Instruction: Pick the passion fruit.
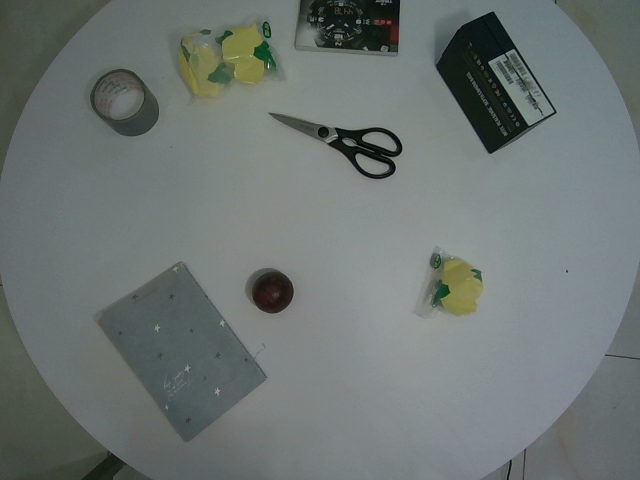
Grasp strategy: vertical